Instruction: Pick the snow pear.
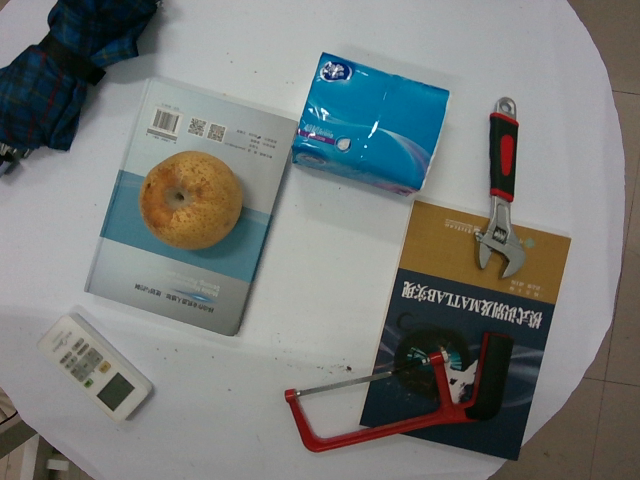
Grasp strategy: vertical